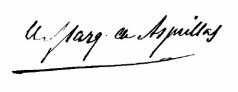
Signature of: luis manuel roca de togores